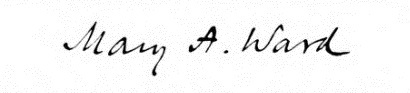
Signature of: mary augusta ward